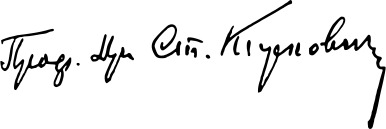
Signature of: stoyan kirkovich